Patient: Female, age 42
A 42-year old woman who underwent a left thoracotomy for a mediastinal lesion of unknown pathology 20 years ago, was referred to our medical center with one day of mild hemoptysis. She had neither chest pain nor shortness of breath. She was diagnosed with a simple aspergilloma on radiologic imaging few years ago and has been having an episodic productive cough for which multiple courses of antibiotics were prescribed. She also had a similar episode of mild hemoptysis one and a half year prior, which self-resolved. The patient was afebrile, appeared comfortable and was hemodynamically stable. Chest auscultation was unremarkable. A chest radiograph showed a retro-cardiac opacity. An enhanced computed tomography (CT) of the thorax showed a left lower lobe fungus ball with a meniscus sign, consistent with a simple aspergilloma (Fig. 1). These findings were unchanged when compared to previous scans.
A flexible bronchoscopy was performed and revealed a small amount of blood oozing from the left lower lobe with no visible endobronchial lesions. Cytology on bronchoalveolar lavage taken from that lobe showed benign bronchial cells and few red blood cells. Respiratory cultures grew 60,000 colonies of pan-susceptible Pseudomonas aeruginosa and were negative for tuberculosis. IgG and precipitins against Aspergillus were also negative. In view of her presumed diagnosis of aspergilloma coupled with recurrent hemoptysis, the patient underwent wedge resection of the left lower lobe lesion. Examination of the specimen showed a white gauze impacted within a dilated bronchus, with peribronchial fibrosis, inflammation and hemorrhage (Fig. 2).
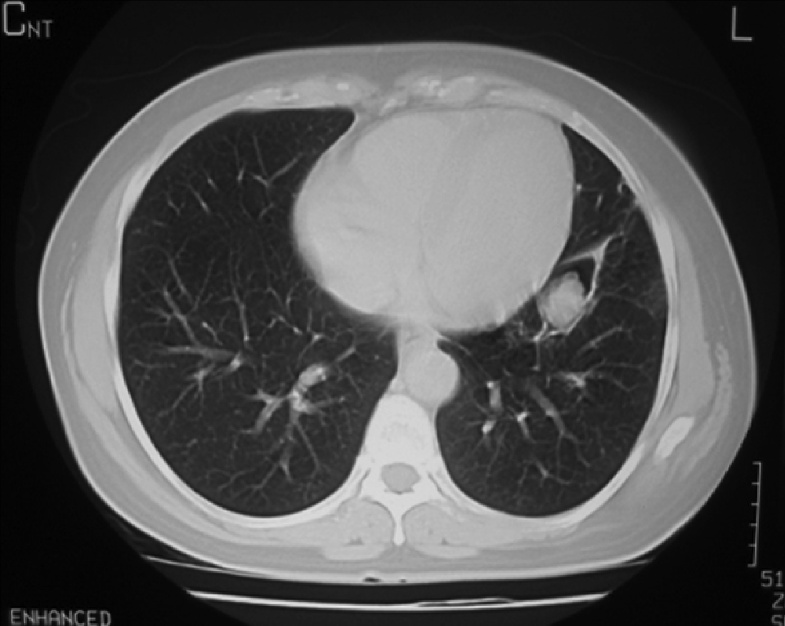
Image caption: Transverse section of a thoracic CT-scan showing what appears to be a "fungus ball" within a cavity in the anterior aspect of the lateral bronchopulmonary segment of the left lower lobe.